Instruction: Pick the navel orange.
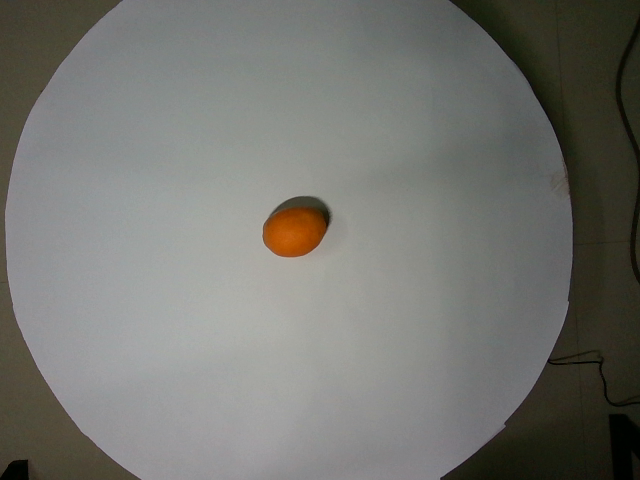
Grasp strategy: vertical